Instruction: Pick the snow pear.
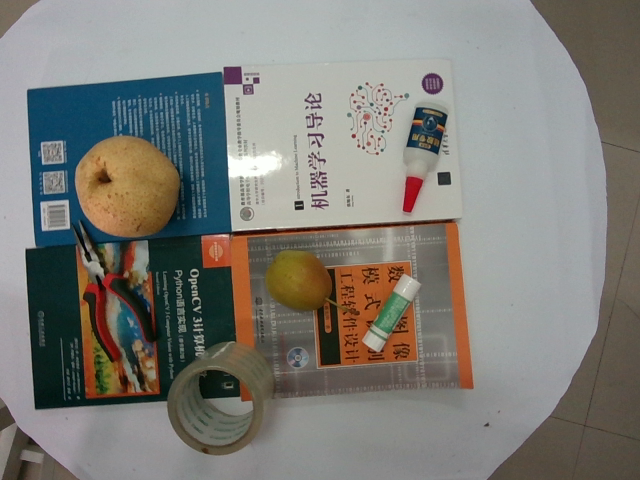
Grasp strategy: vertical